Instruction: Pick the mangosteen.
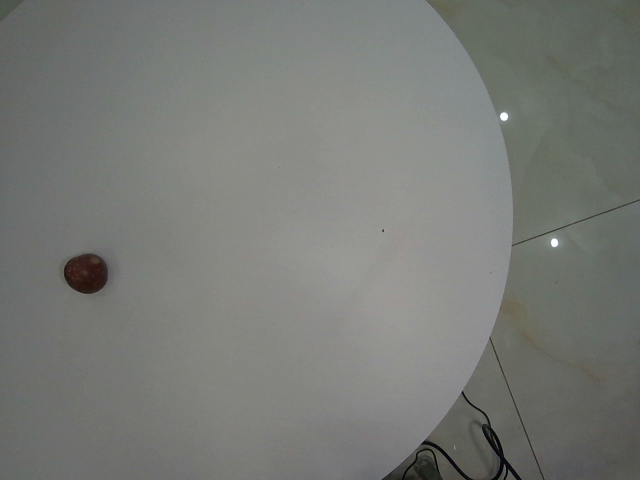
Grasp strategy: vertical